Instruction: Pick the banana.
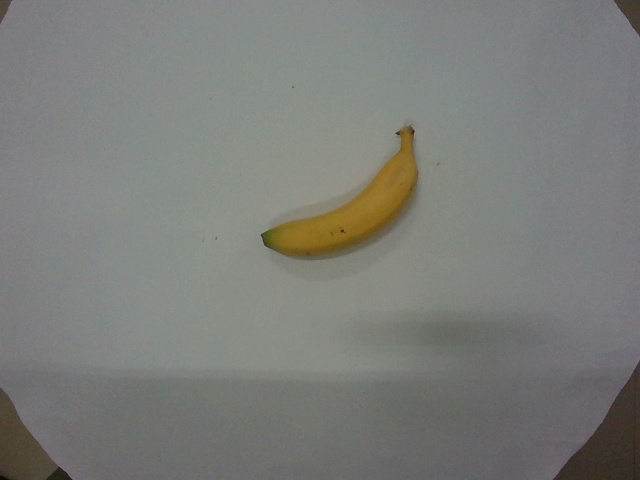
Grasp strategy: vertical